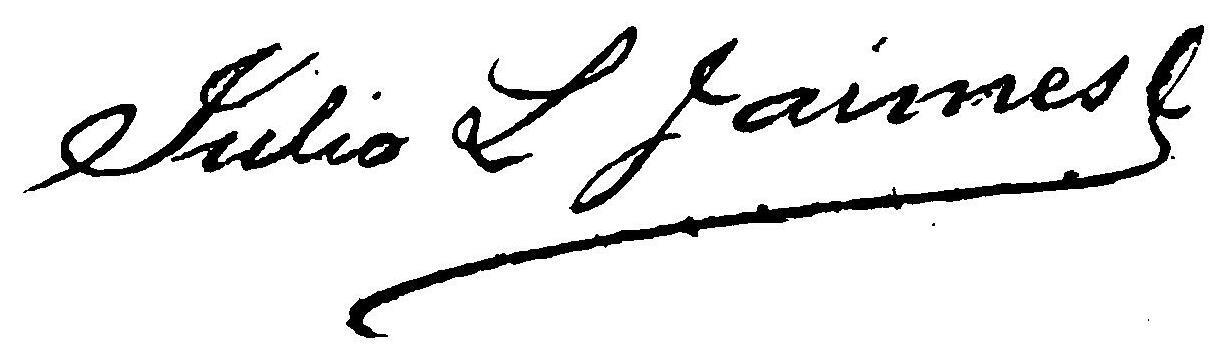
Signature of: julio lucas jaimes